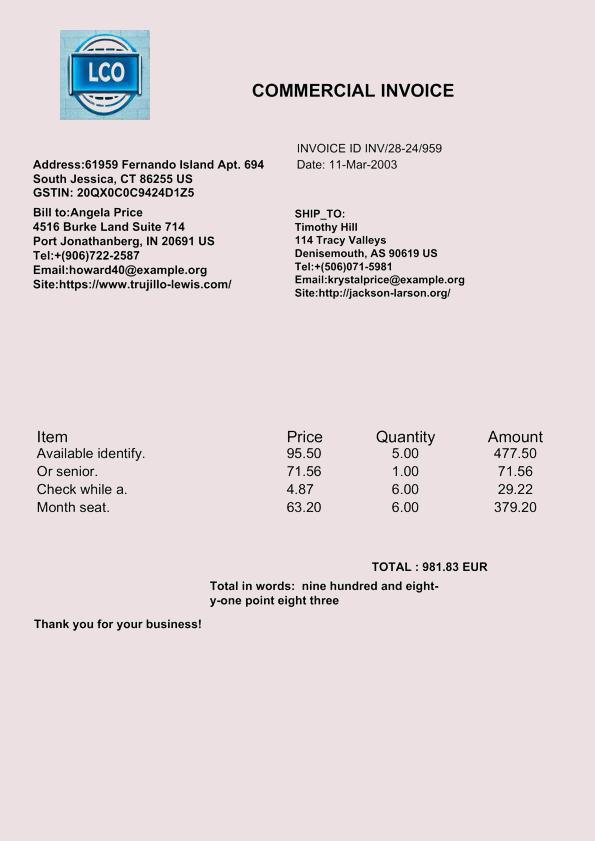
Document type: Invoice